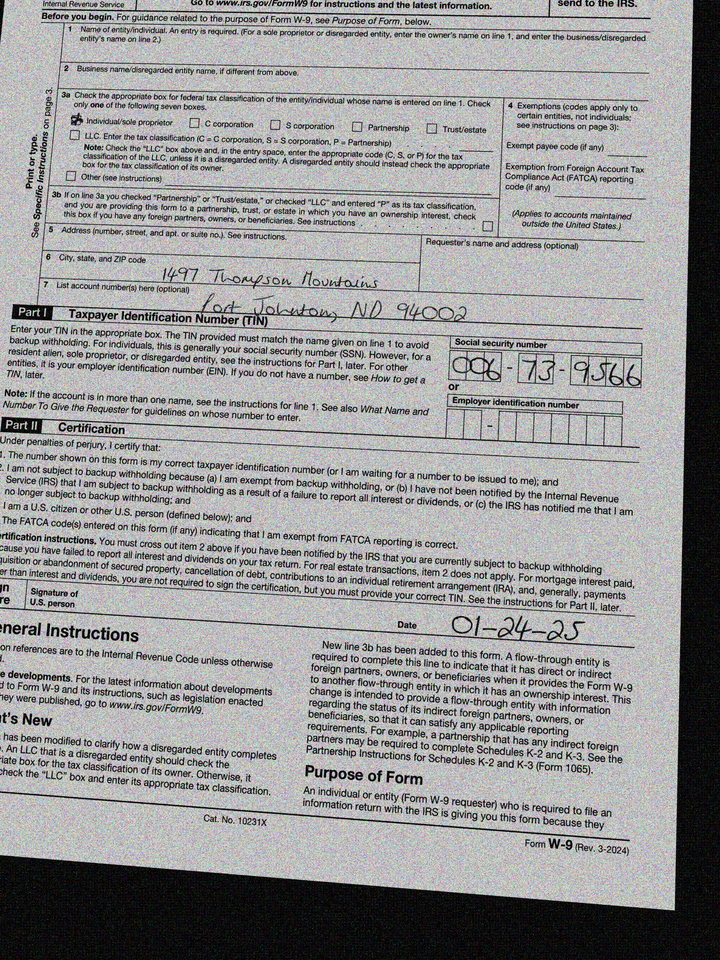
adr1: 1497 Thompson Mountains
adr2: Port Johnton, ND 94002
cbx: yes
ssn: 006739566
sdt: 01-24-25